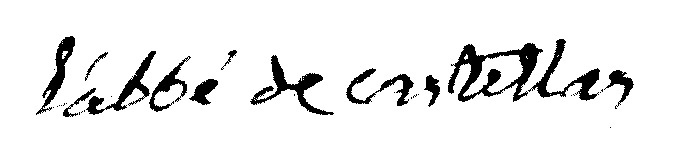
Signature of: jean antoine de castellas